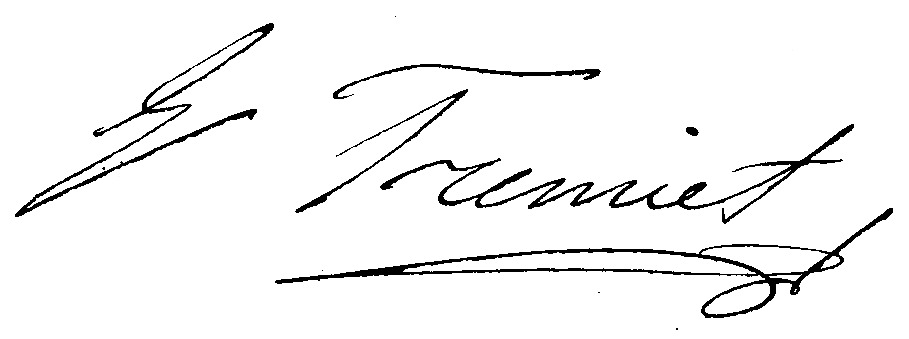
Signature of: emmanuel frémiet